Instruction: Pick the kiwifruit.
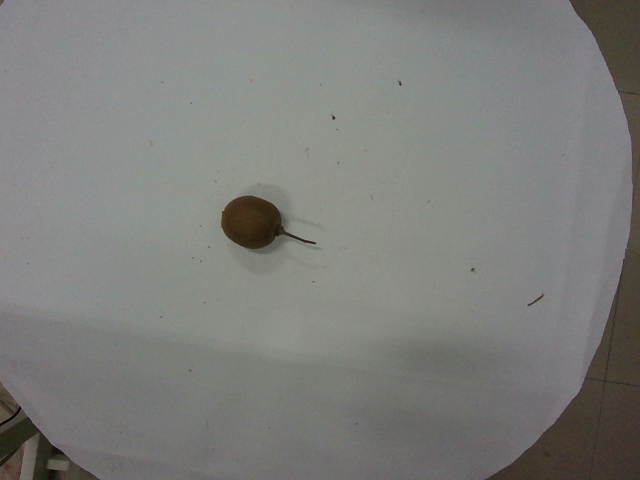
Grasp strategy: vertical